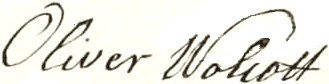
Signature of: oliver wolcott